Question: Which state is mentioned in the document?
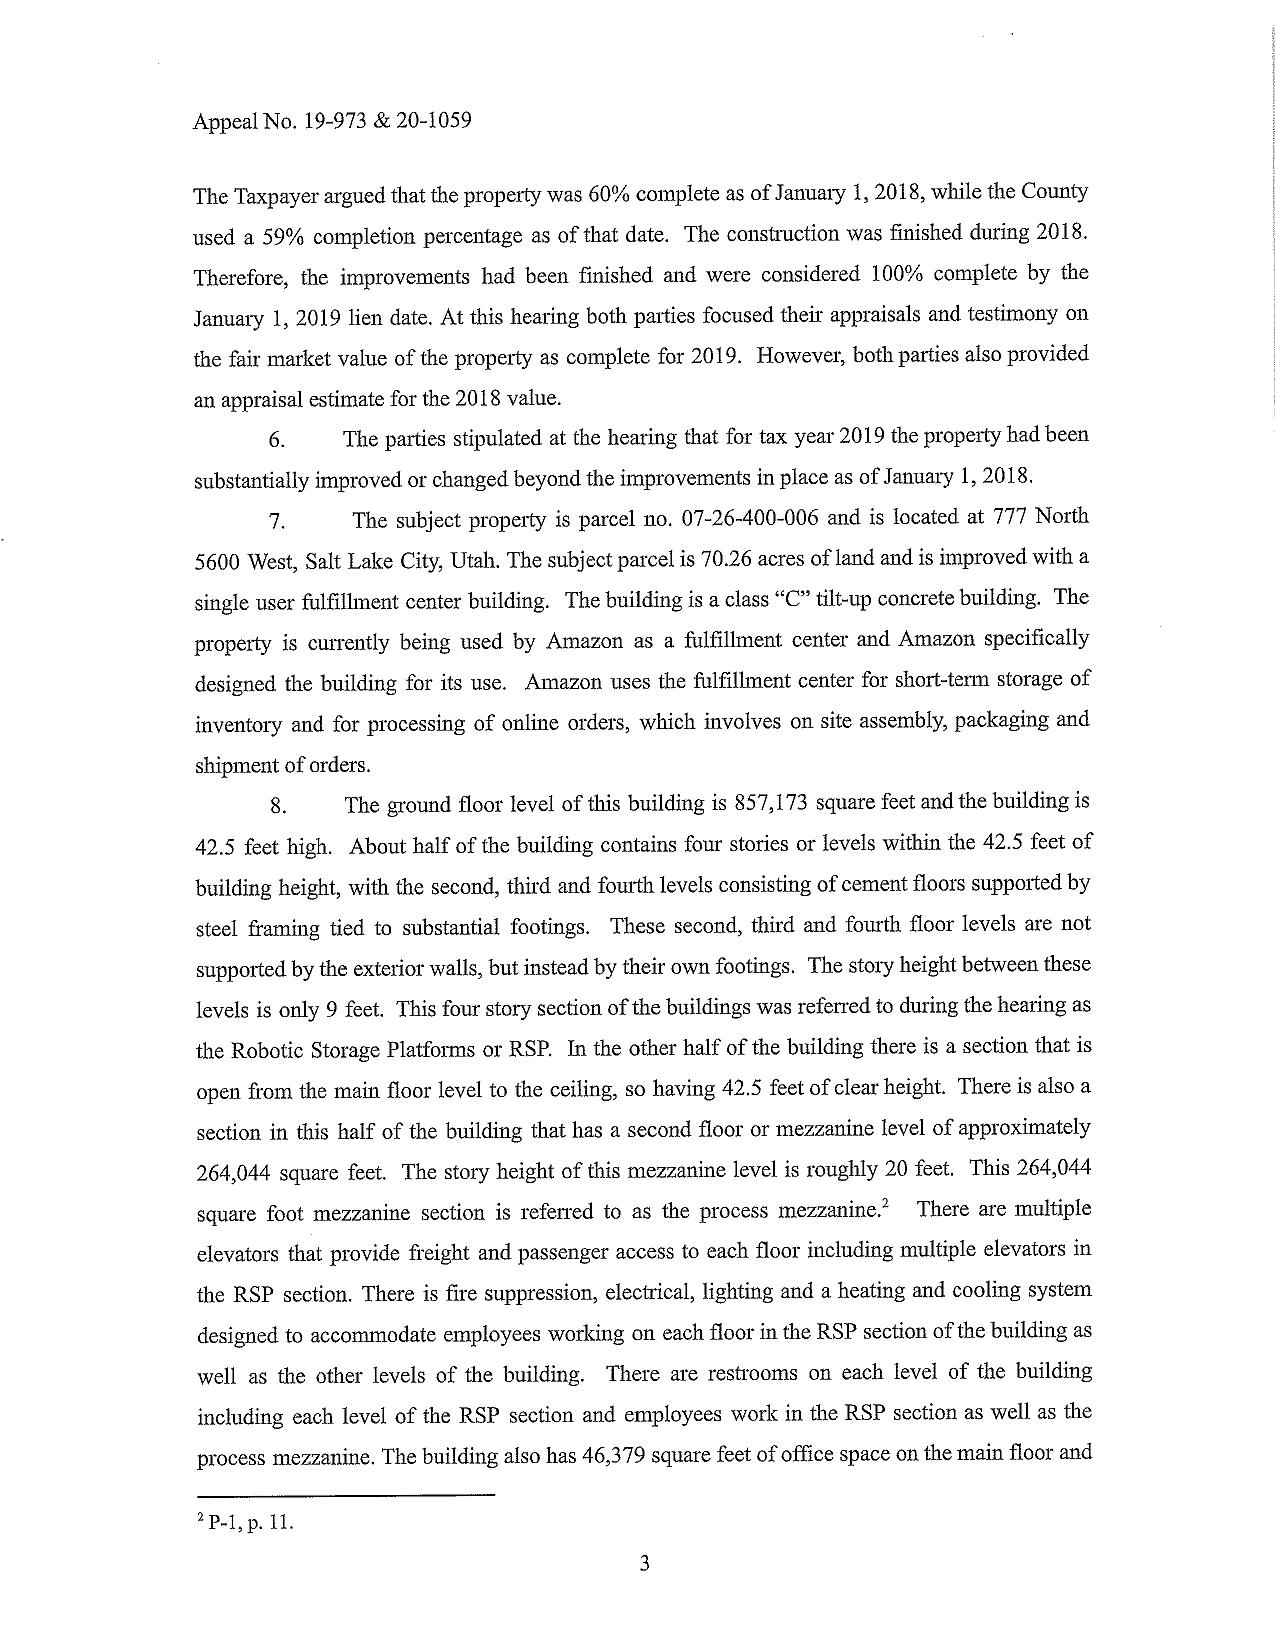
Answer: "Utah"